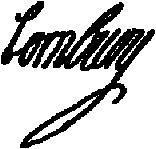
Signature of: edward hyde 3rd earl of clarendon